Question: In what way does the history help explain the case?
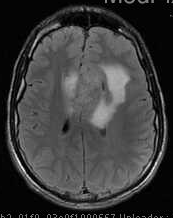
Answer: The patient's history of 21 y.o. man with a new onset seizure and severe headaches. is key in understanding the case.